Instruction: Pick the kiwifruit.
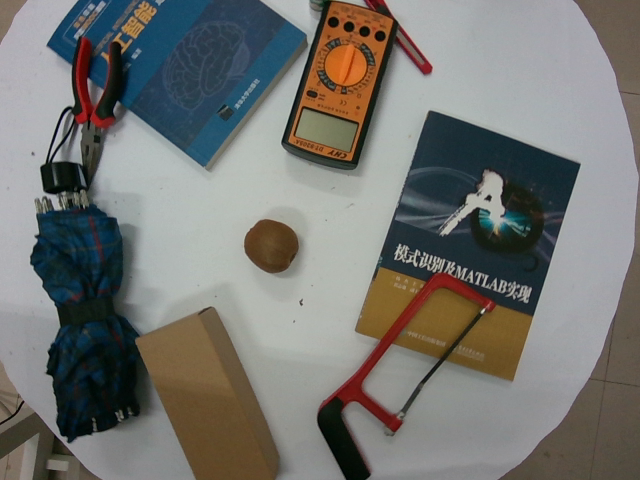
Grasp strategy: vertical